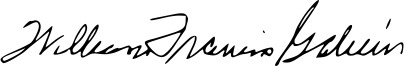
Signature of: william f galvin